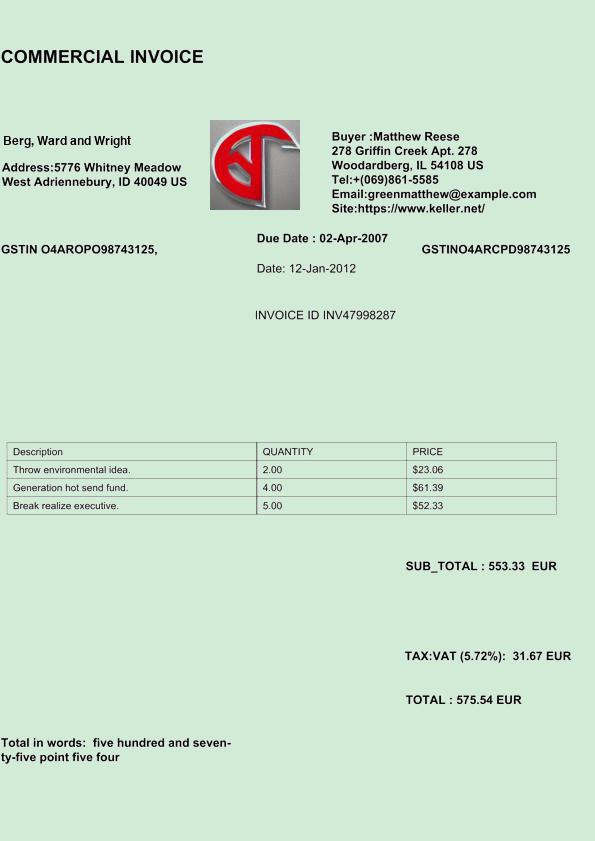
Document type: Invoice